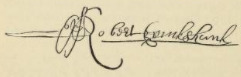
Signature of: robert cruickshank